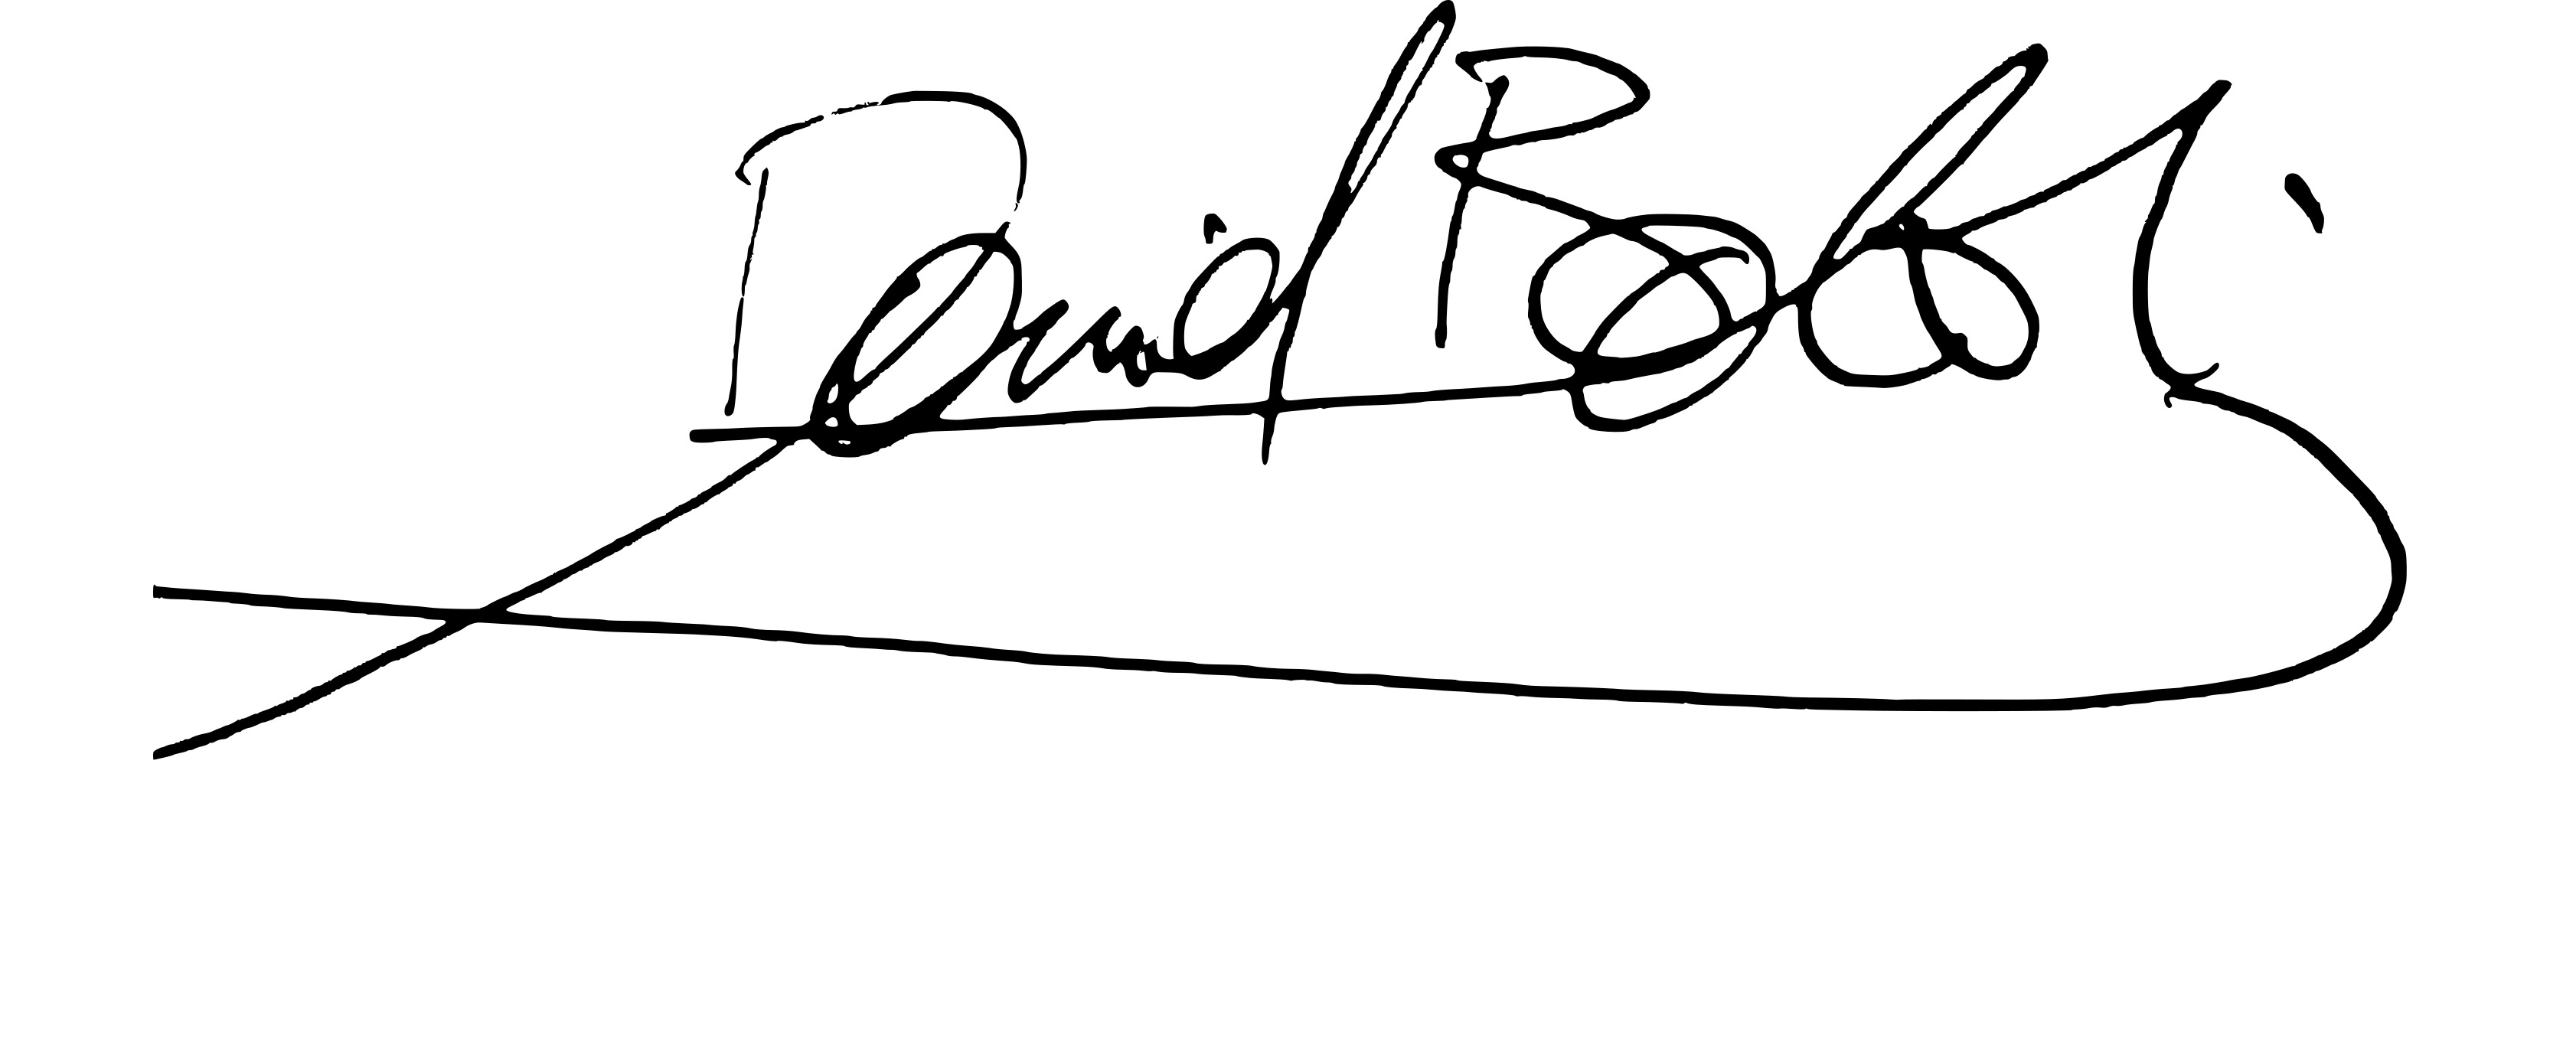
Signature of: daniel baldi